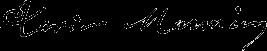
Signature of: xavier marmier